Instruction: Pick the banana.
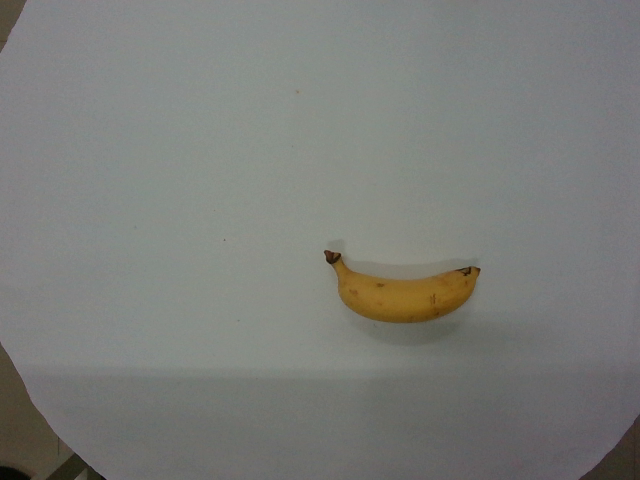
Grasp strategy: vertical